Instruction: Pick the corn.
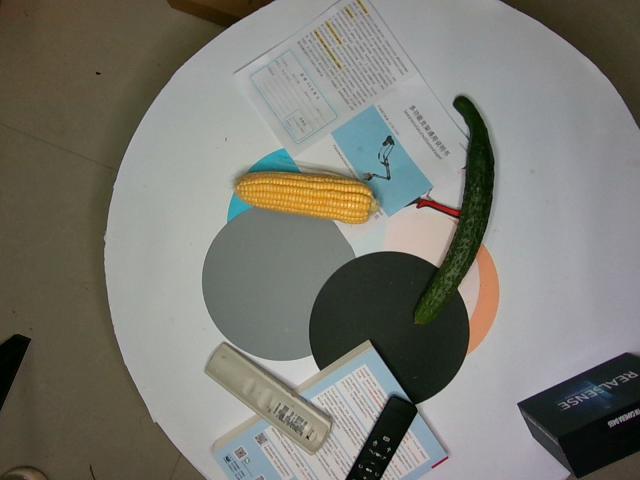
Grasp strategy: vertical